Question: Describe the condition in detail:
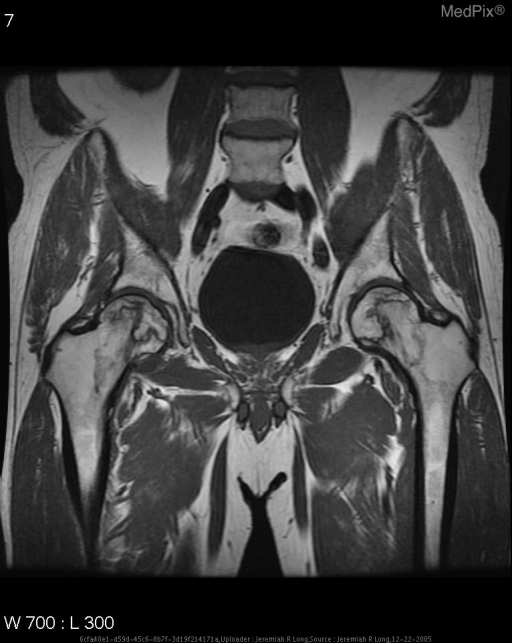
Answer: The disease is discussed as: Avascular necrosis of the hip may be a difficult diagnosis to make when a patient first presents with hip pain or mild gait abnormalities.  Initial radiographs of the hips may not show any changes, as in this case.  Therefore, clinical suspicion should be high for this disorder in a patient whose history suggests the diagnosis.  Avascular necrosis is caused by a number of etiologies including femoral neck fracture, alcohol use, sickle cell disease, systemic lupus erythematosus, radiation treatment, and prolonged corticosteroid administration, as in this patient.  Steroids have been implicated in about 20 to 35 percent of cases.  The occurrence also appears to be directly related to the dosage level and duration of the medication.  In decreasing order of frequency, the most common locations of steroid-induced avasular osteonecrosis are the femoral head, humeral head, the distal end of the femur, and the proximal part of the tibia.

The pathogenesis of steroid-induced osteonecrosis is unclear.  However several mechanisms have been proposed and include both mechanical and vascular etiologies.  Osteoporosis resulting in microfractures and later bone collapse is one mechanical theory.  Vascular compromise due to hyperviscosity, vasculitis, fat embolization, and compression from marrow accumulation of relatively inelastic fat cells are also other possible causes.

The most common presenting symptom of avascular necrosis is pain.  Groin pain and less commonly thigh and buttock pain are seen in patients with femoral head involvement.  Patients may also complain of pain upon weight bearing.  Thirty to fifty percent have bilateral involvement.  Physical exam usually is nonspecific and may demonstrate limited range of motion particularly in abduction and internal rotation.

Radiographic evaluation of a patient with suspected osteonecrosis includes an AP and frog-leg radiograph of both hips.  As mentioned above, the initial radiographs may not show any evidence of disease.  Subsequently, radiographic findings show sclerosis, indistinctive trabecular pattern, and patchy osteoporosis.  Progressive radiograph findings include a crescentic subchondral line indicative of subchondral collapse, segmental flattening of the femoral head, and ultimately joint space narrowing, acetabular degenerative changes, and collapse of the femoral head.

MR imaging is the most sensitive test for detecting avascular necrosis.  As with this patient, MR imaging showed evidence of osteonecrosis prior to the radiographs.  T1-weighted images typically show a line of low signal intensity, which corresponds to the presence of granulation tissue and sclerotic bone.  T2-weighted images typically demonstrate a double line sign, which consists of a narrower line of low signal intensity that corresponds to bone sclerosis and an inner zone of high signal intensity that corresponds to granulation tissue.

References
LaPorte et al.  “Multifocal Osteonecrosis.”  Journal of Rheumatology.  25(10), Oct 1998, pp 1968-74.
Donald Resnick.  Diagnosis of Bone and Joint Disorders.  Philadelphia: W.B. Saunders Co. 2002. pp. 3599-3637